Question: Which state is mentioned in the document?
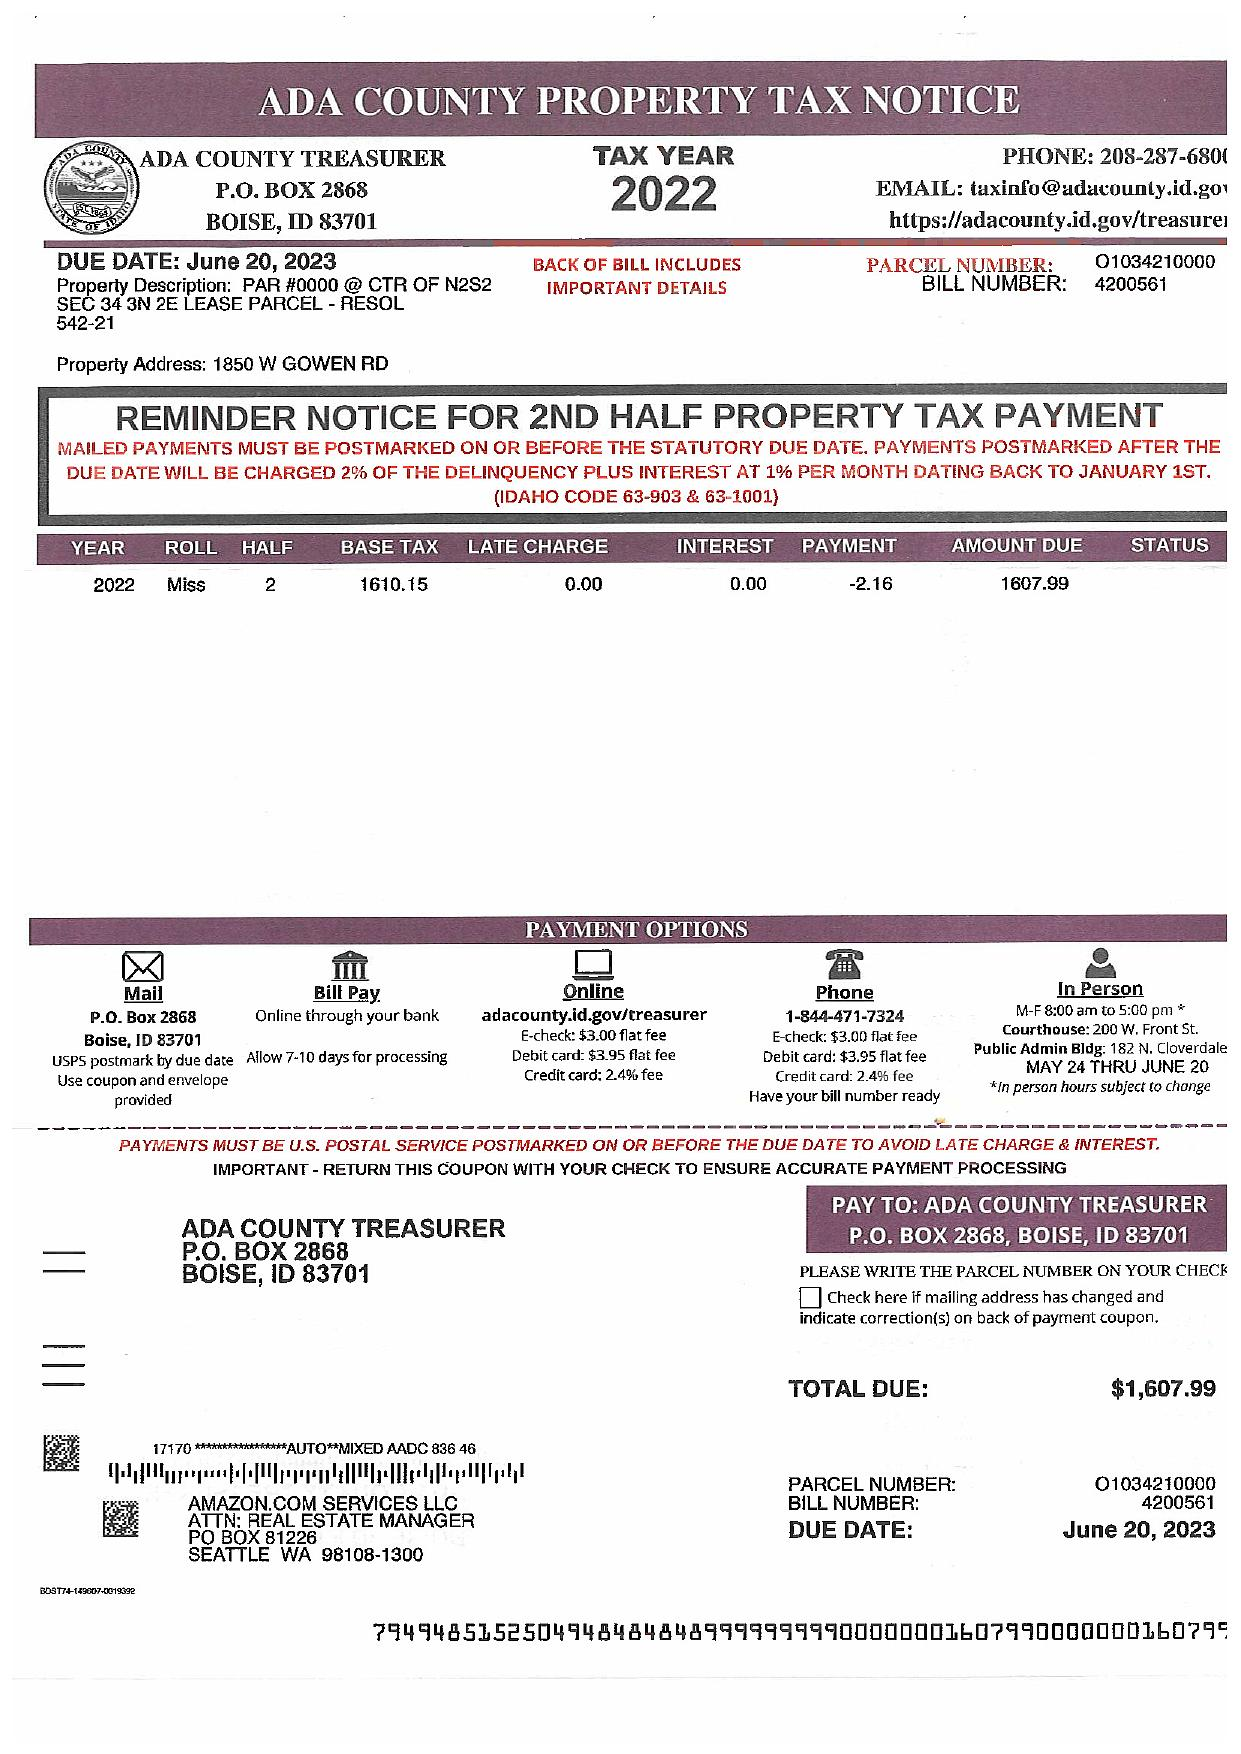
Answer: "ID"